Question: Describe the condition in detail:
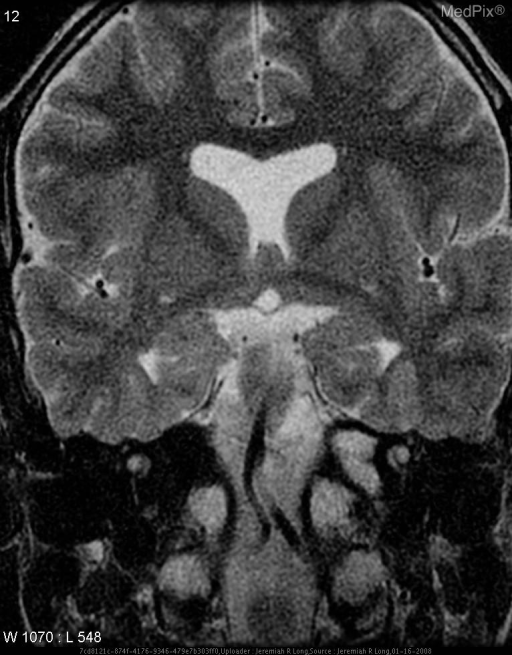
Answer: The disease is discussed as: Septo-optic dysplasia (SOD) (de Morsier syndrome) is a congenital malformation syndrome manifested by hypoplasia (underdevelopment) of the optic nerve, hypopituitarism, and absence of the septum pellucidum (a midline part of the brain). In a severe case, this results in pituitary hormone deficiencies, blindness, and mental retardation. However, there are milder degrees of each of the three problems, and some children only have one or two of the three.

Neuroradiologically, intracranial malformations associated with septo-optic dysplasia include agenesis of the corpus callosum, schizencephaly, and lobar holoprosencephaly.

The optic nerve hypoplasia is generally manifested by nystagmus (involuntary eye movements, often side-to-side) and a smaller-than-usual optic disk. The degree of visual impairment is variable, and ranges from normal vision to complete blindness. When nystagmus develops, it typically appears by 1-4 months of age, and usually indicates that there will be a significant degree of visual impairment, but the severity is difficult to predict in infancy. Although there are many measures to compensate for visual impairment, no treatment is available to induce normal optic nerve function.

The degree of pituitary deficiency is also variable, and ranges from normal function, to deficiency of a single hormone, to deficiency of both anterior and posterior hormones (termed panhypopituitarism